Question: What is the assessed value of the property as noted in the document?
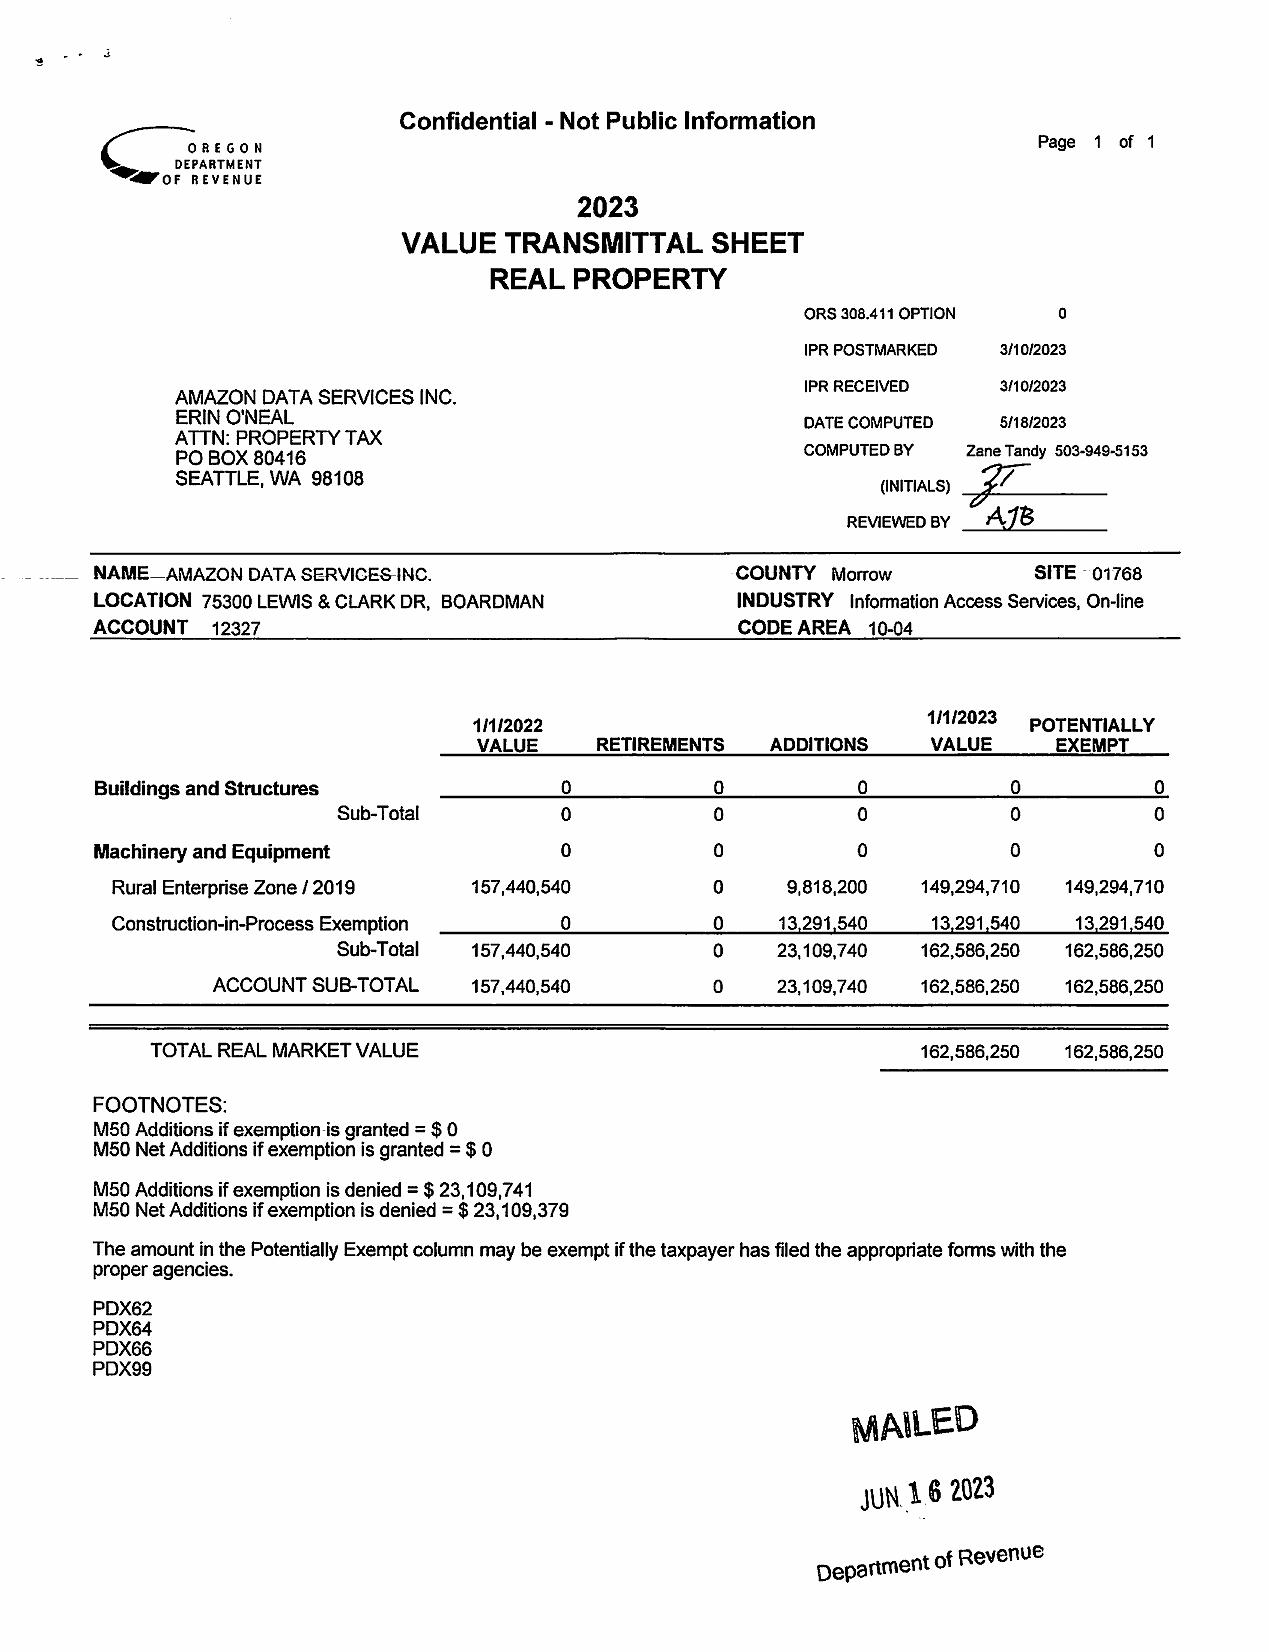
Answer: "162,586,250"